Question: In what way does the history help explain the case?
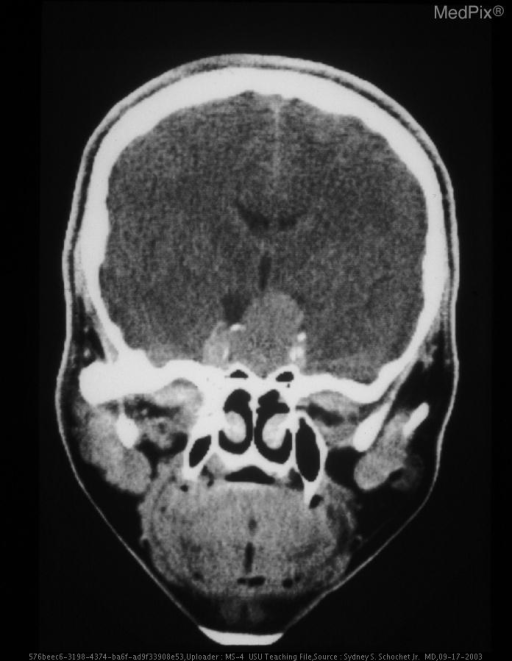
Answer: The patient's history of This 50 year old woman had a several year history of enlarging hands and decreased visual acuity in her right eye. is key in understanding the case.